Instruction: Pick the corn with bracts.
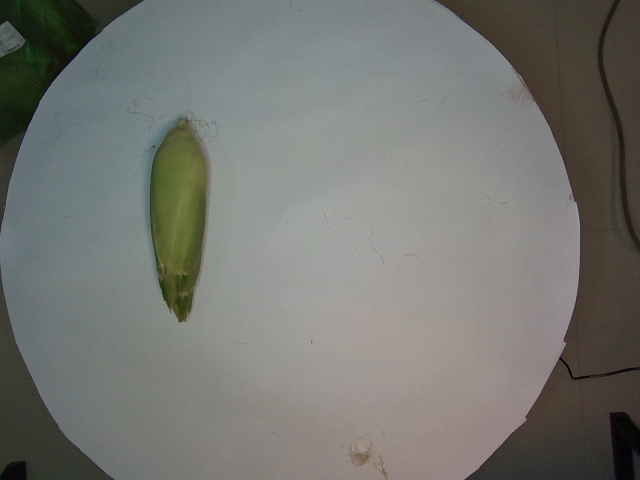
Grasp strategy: vertical